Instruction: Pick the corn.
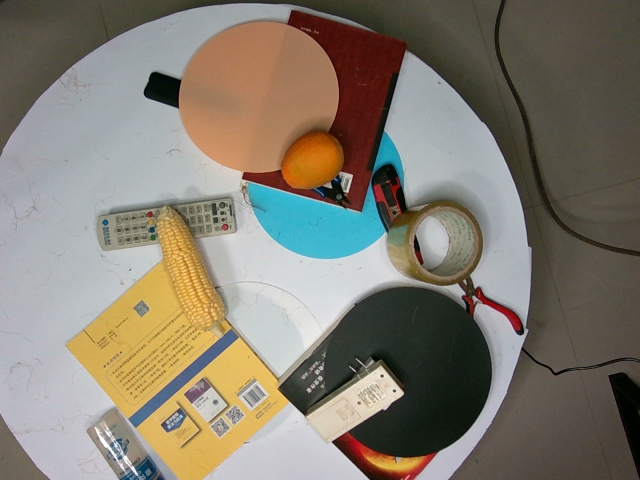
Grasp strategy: vertical